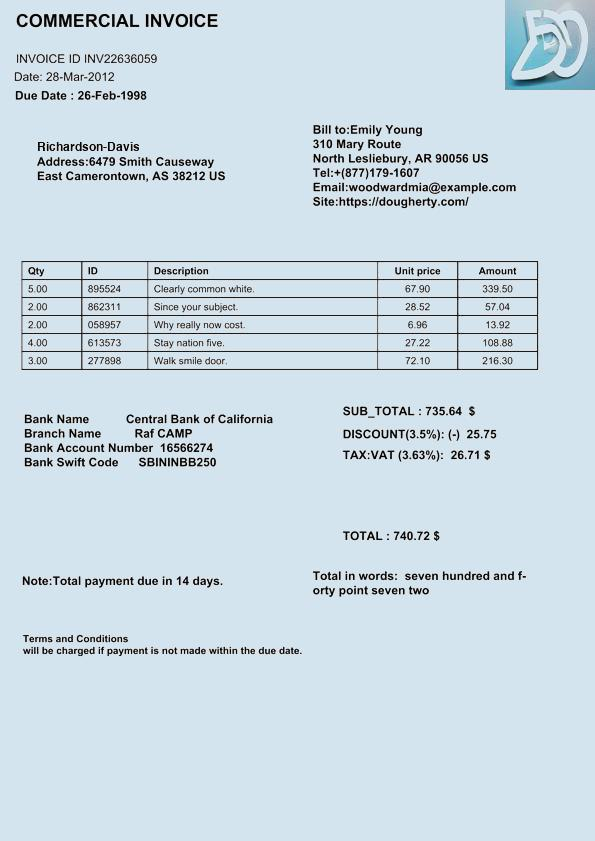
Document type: Invoice